Question: What type of tax is indicated in the document, personal property or real estate?
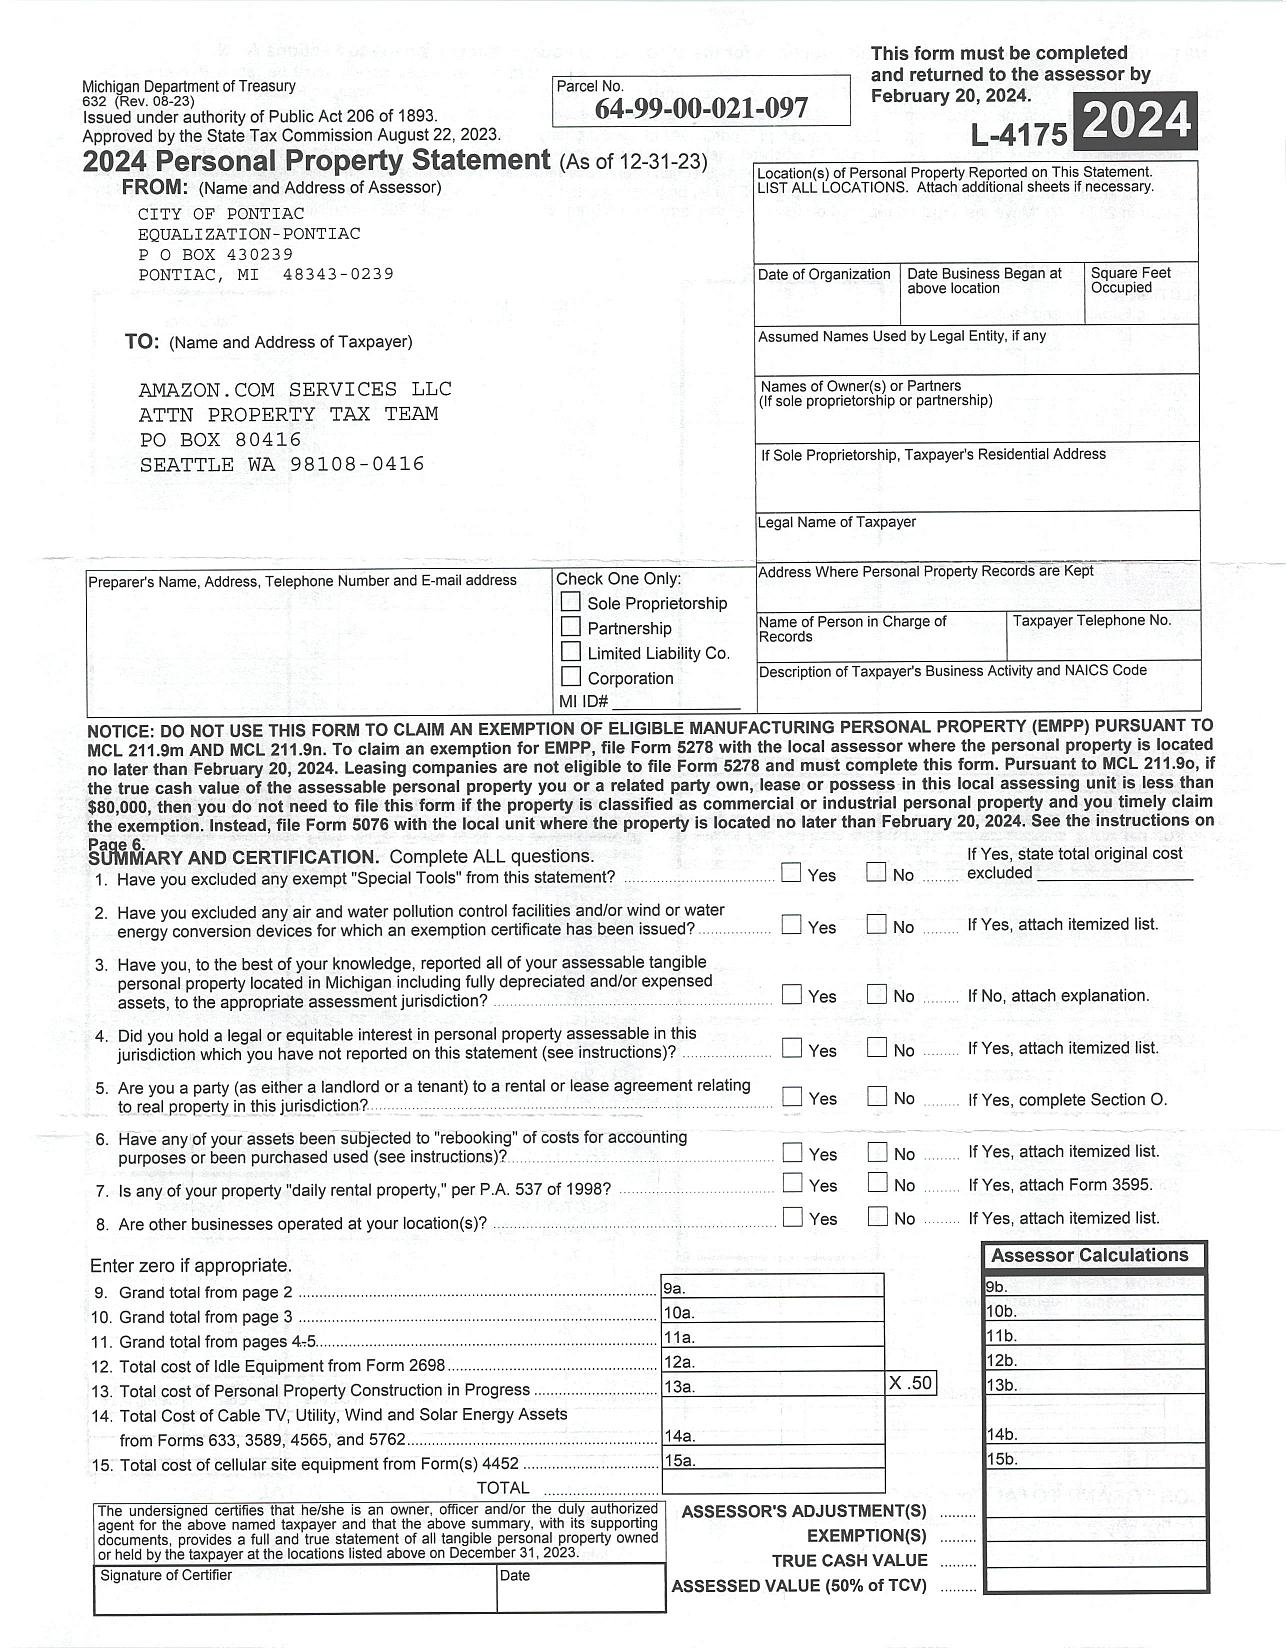
Answer: "Personal Property"